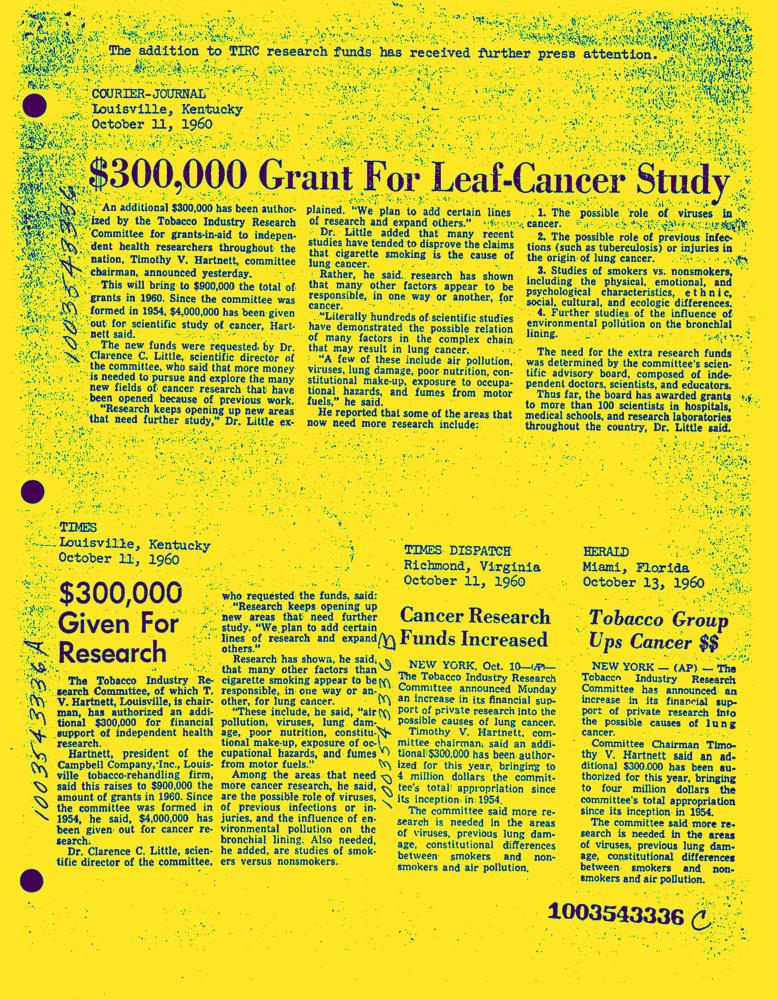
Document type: News-Article